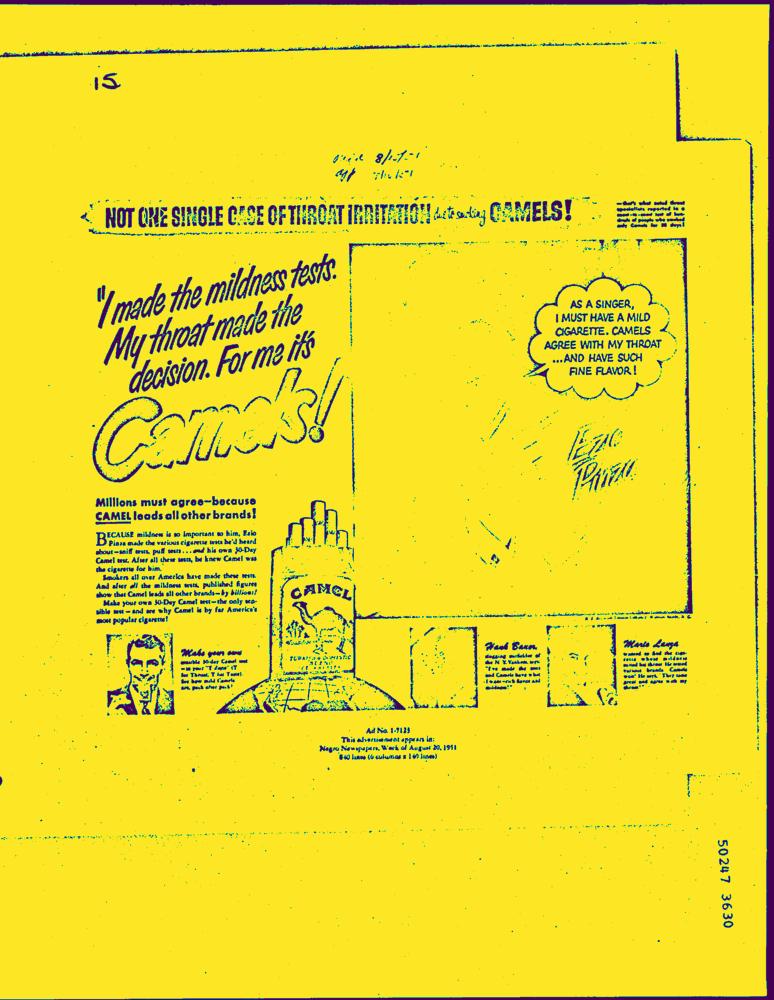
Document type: AD